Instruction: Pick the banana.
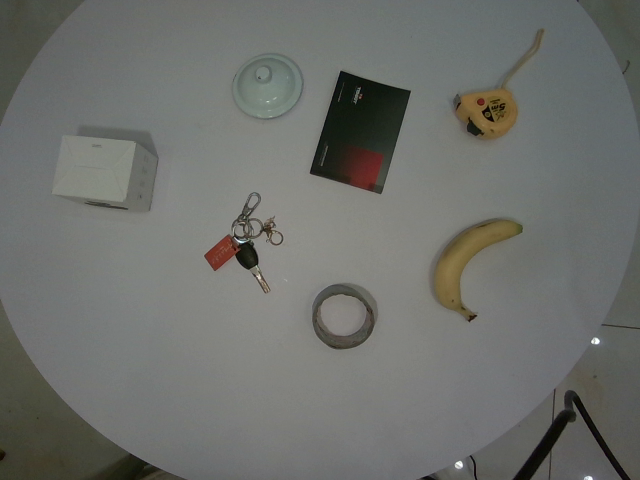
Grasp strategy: vertical